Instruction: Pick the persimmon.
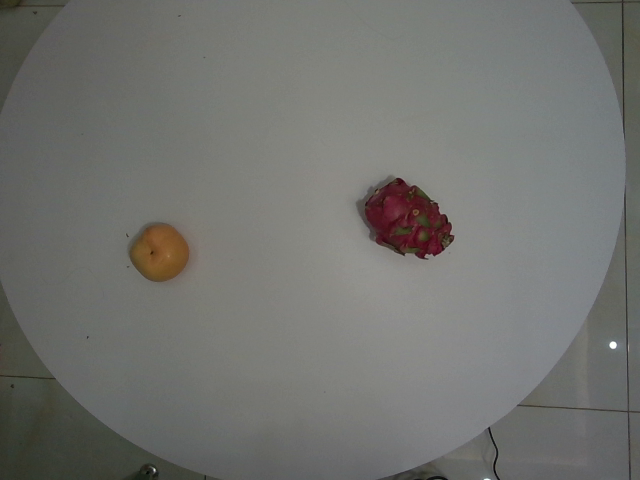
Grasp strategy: vertical